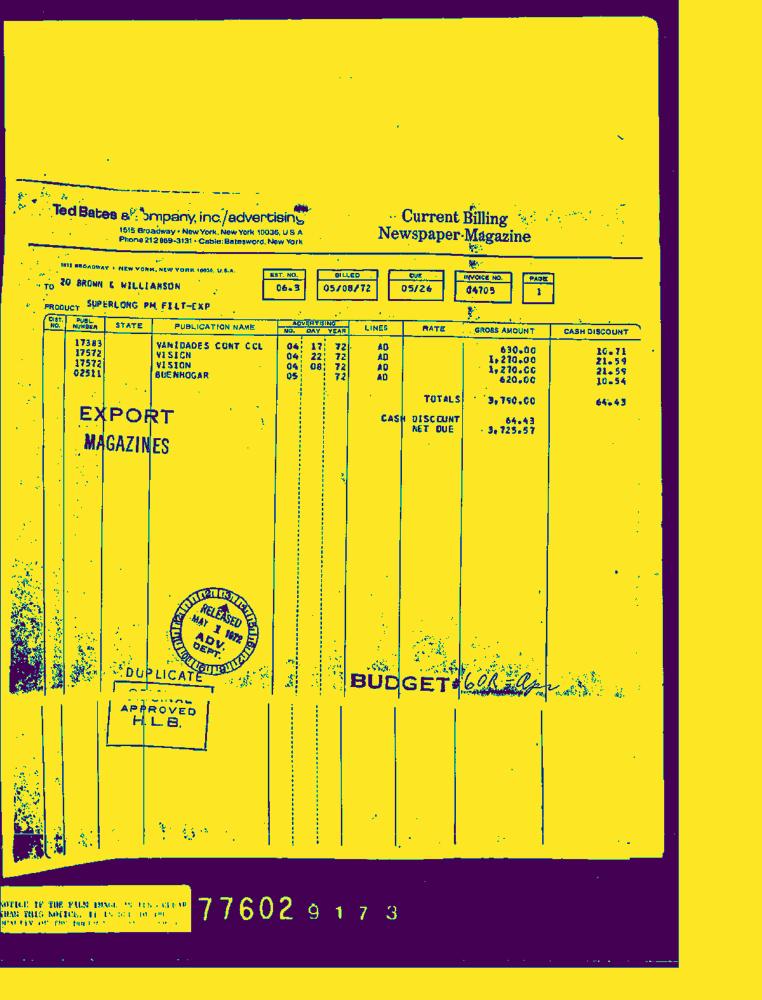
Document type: Invoice-Doc